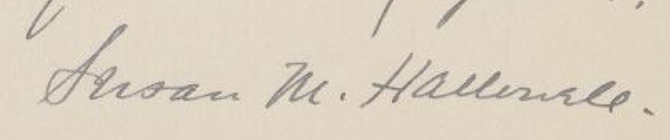
Signature of: susan maria hallowell